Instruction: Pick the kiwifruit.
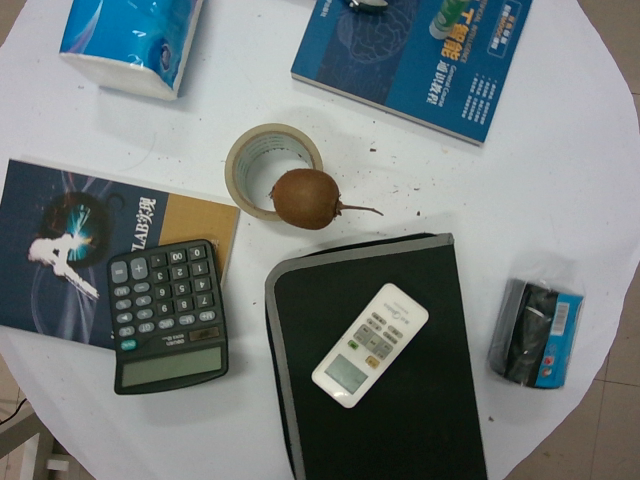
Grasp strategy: vertical